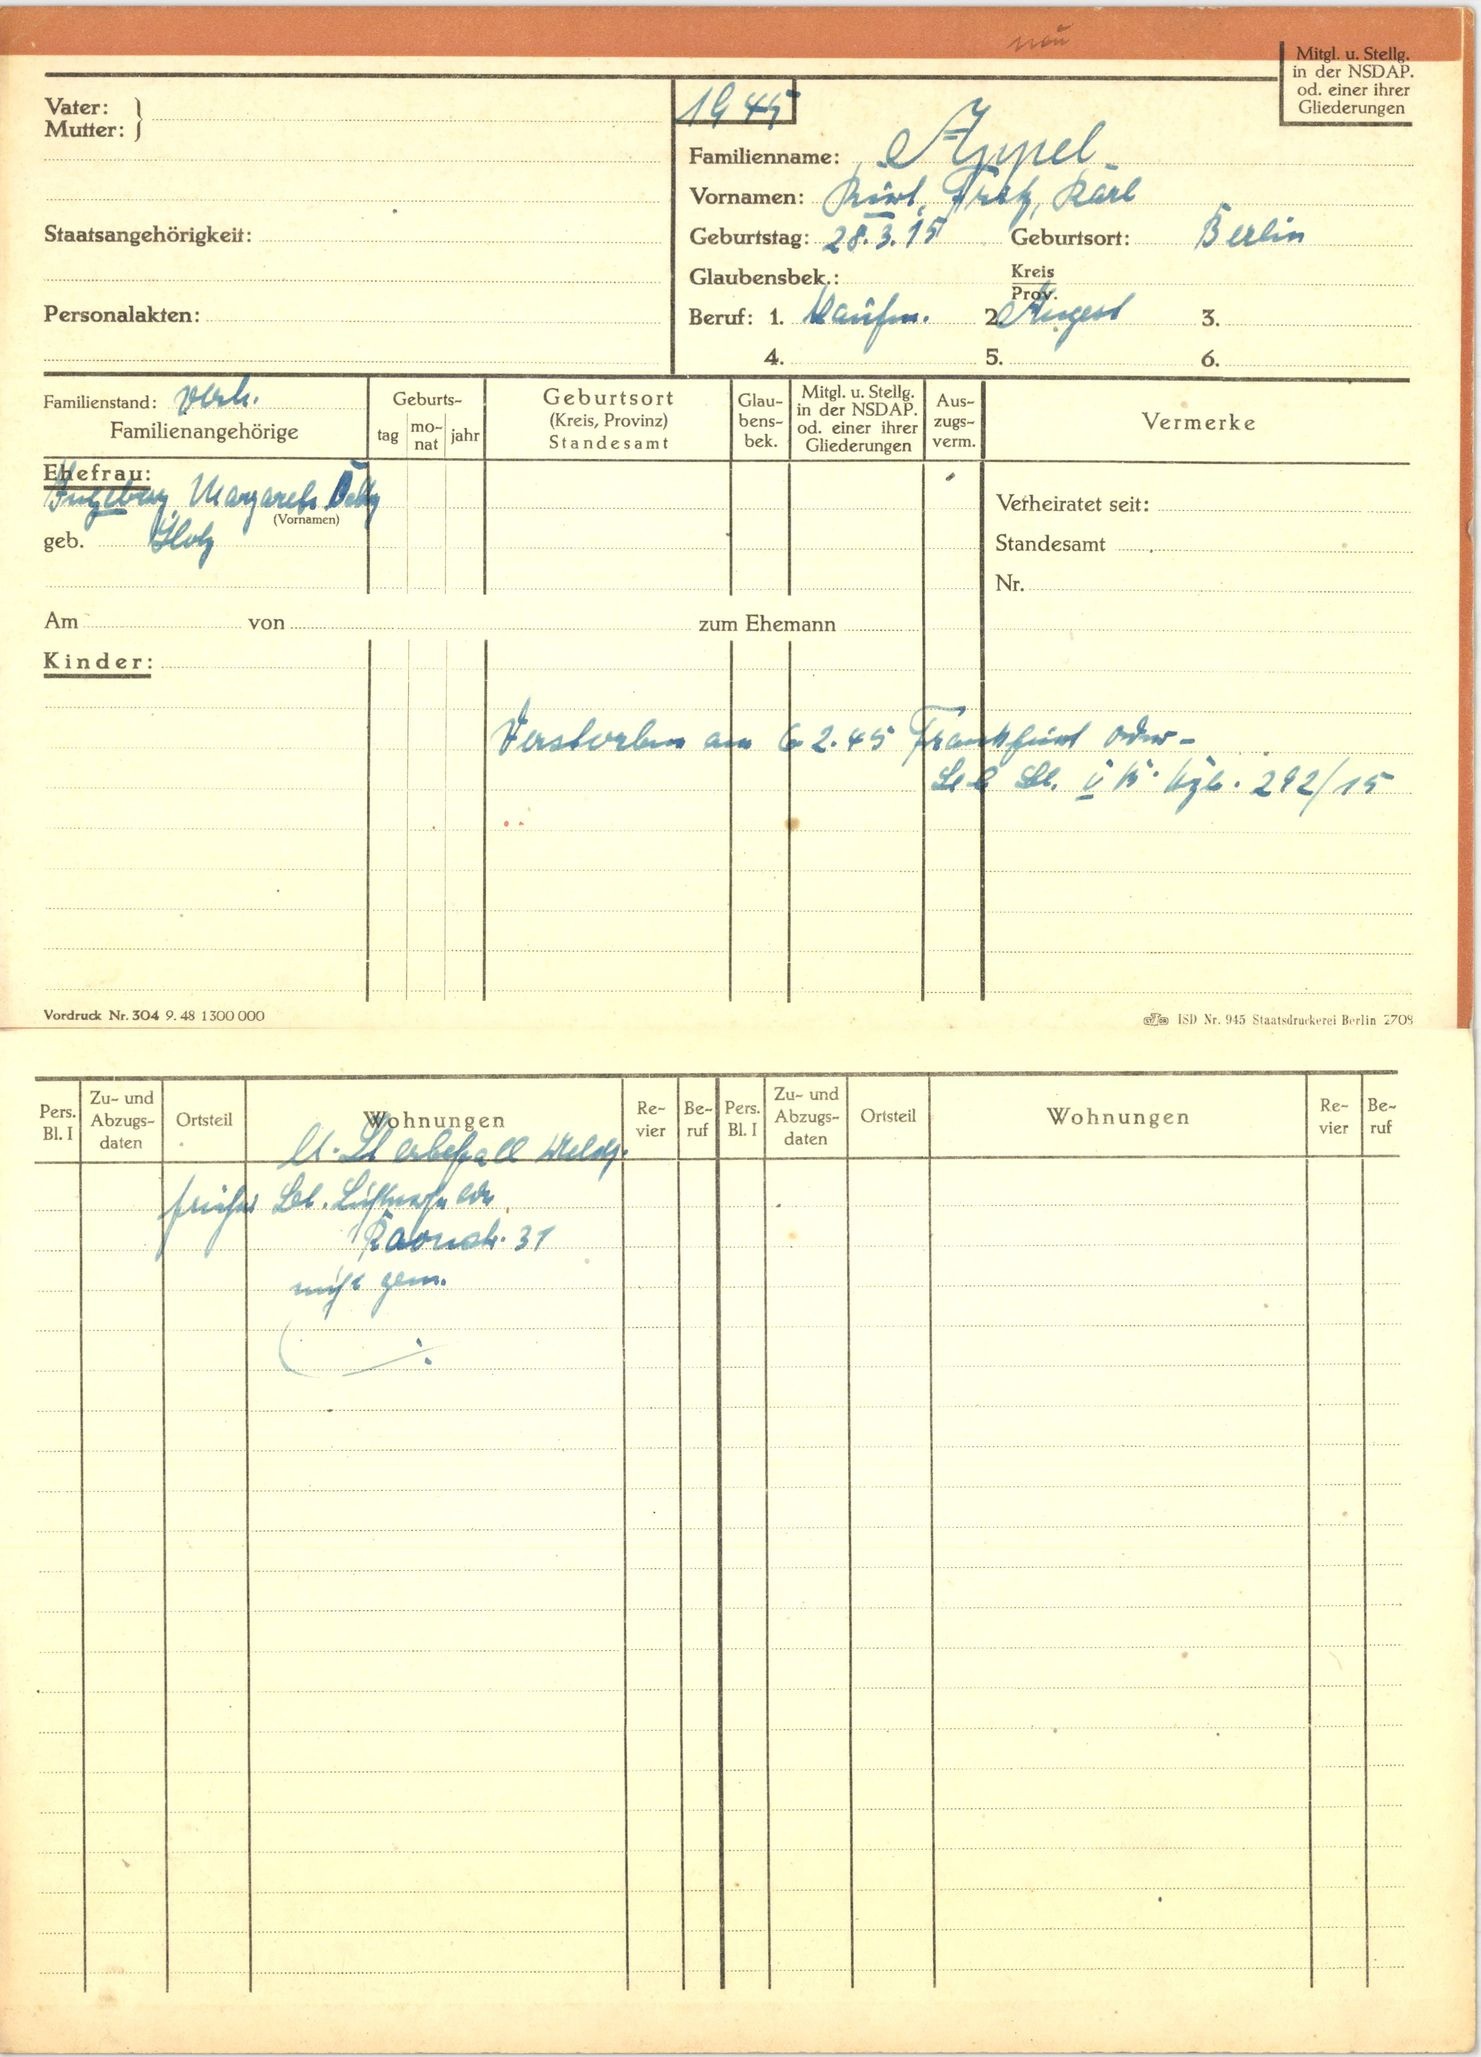
Appel